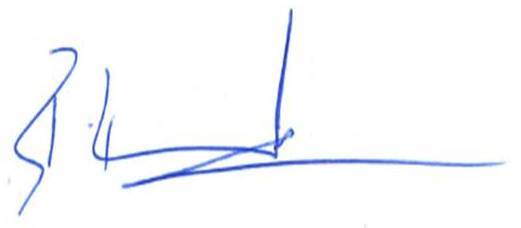
Signature of: baijayant jay panda